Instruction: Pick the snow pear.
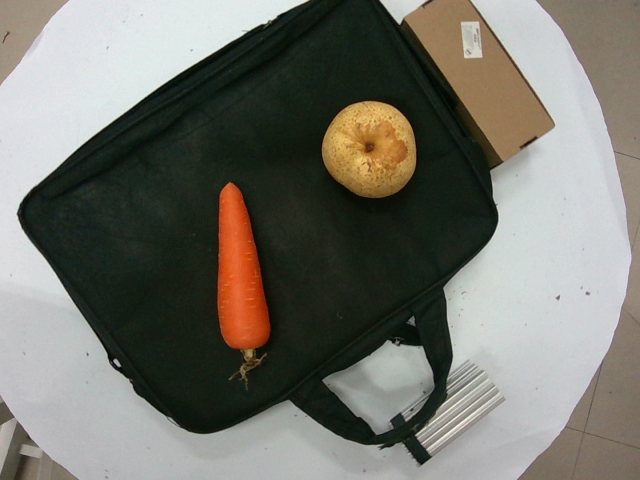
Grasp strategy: vertical